Question: Which state is mentioned in the document?
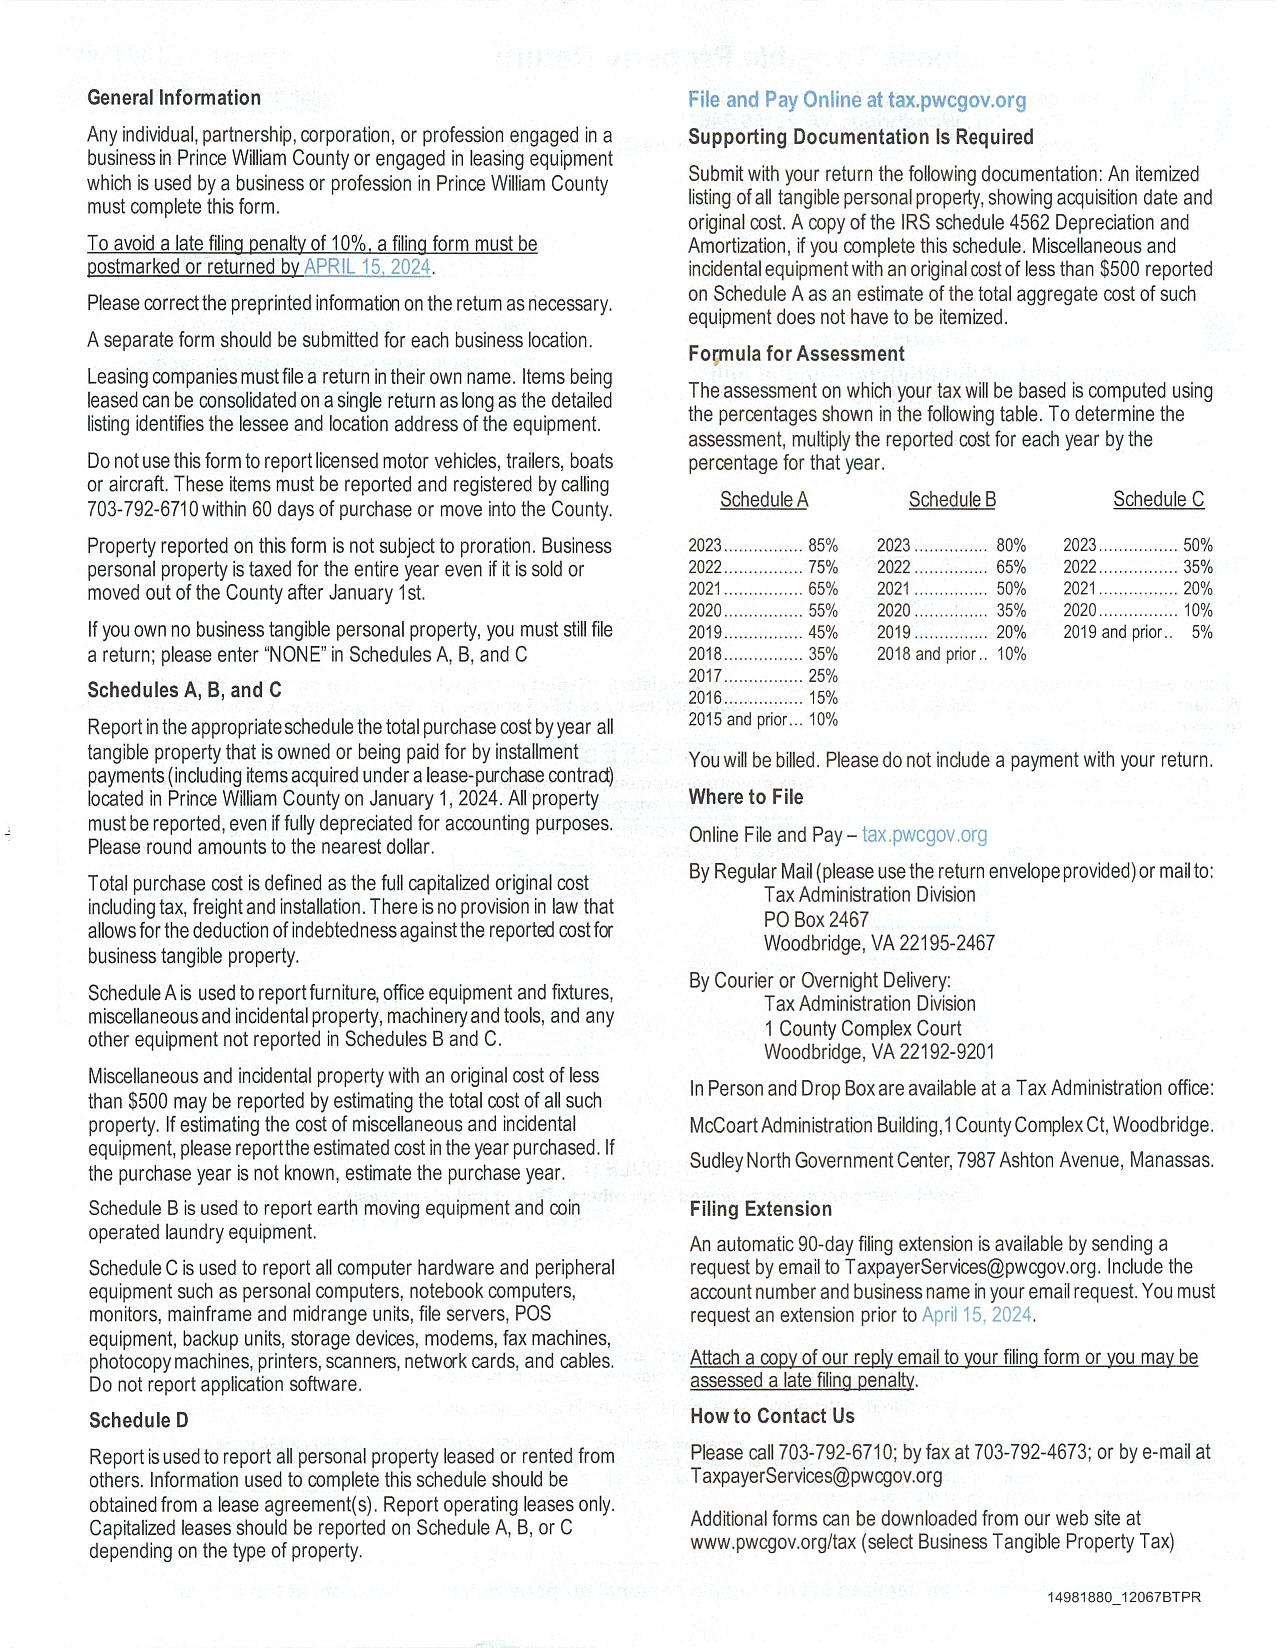
Answer: "VA"